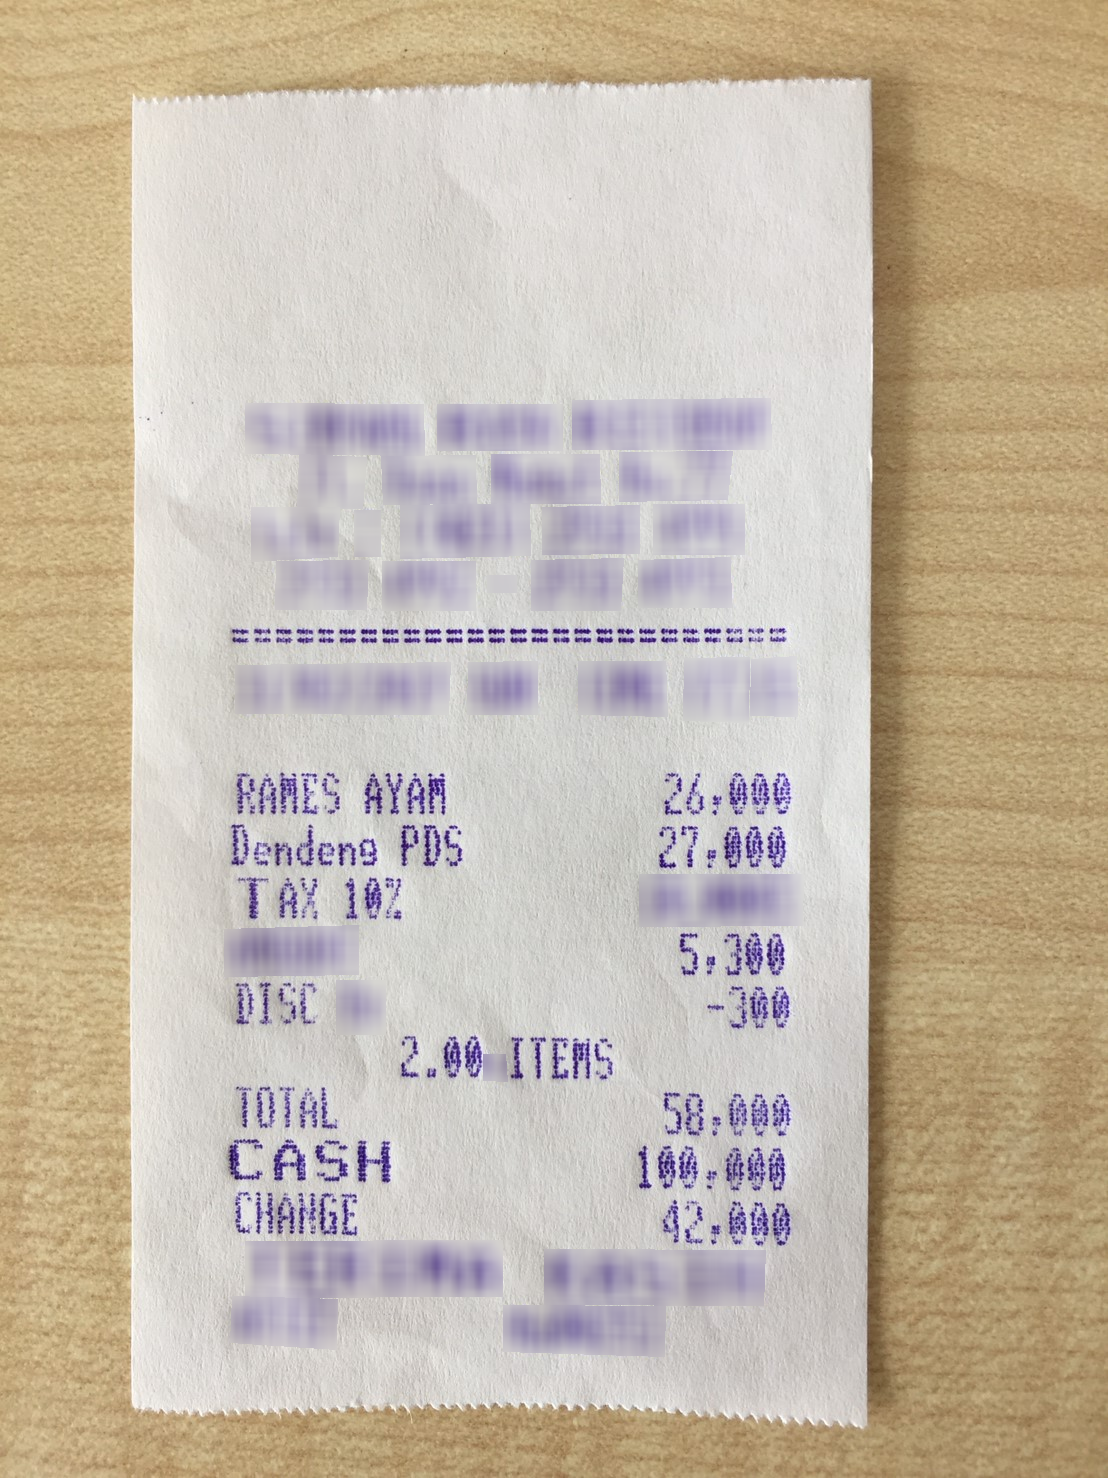
Receipt information:
total: 58,000
line_items: item_name: RAMES AYAM
item_value: 26,000
item_quantity: 1
item_name: Dendens PDS
item_value: 27.000
item_quantity: 1